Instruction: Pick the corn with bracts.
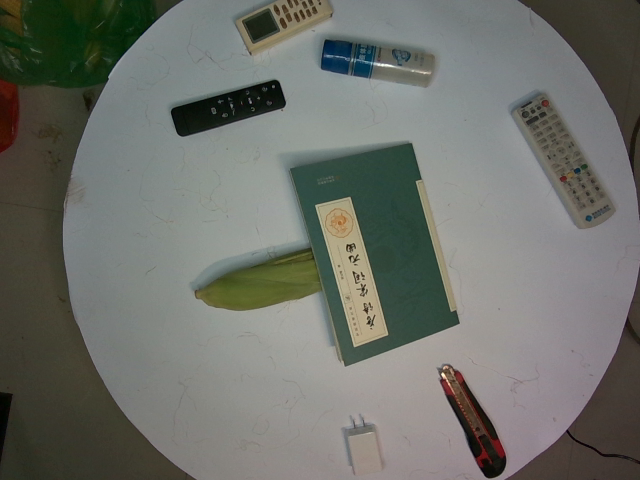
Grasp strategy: vertical